Question: What is the address or location of the property listed in the document?
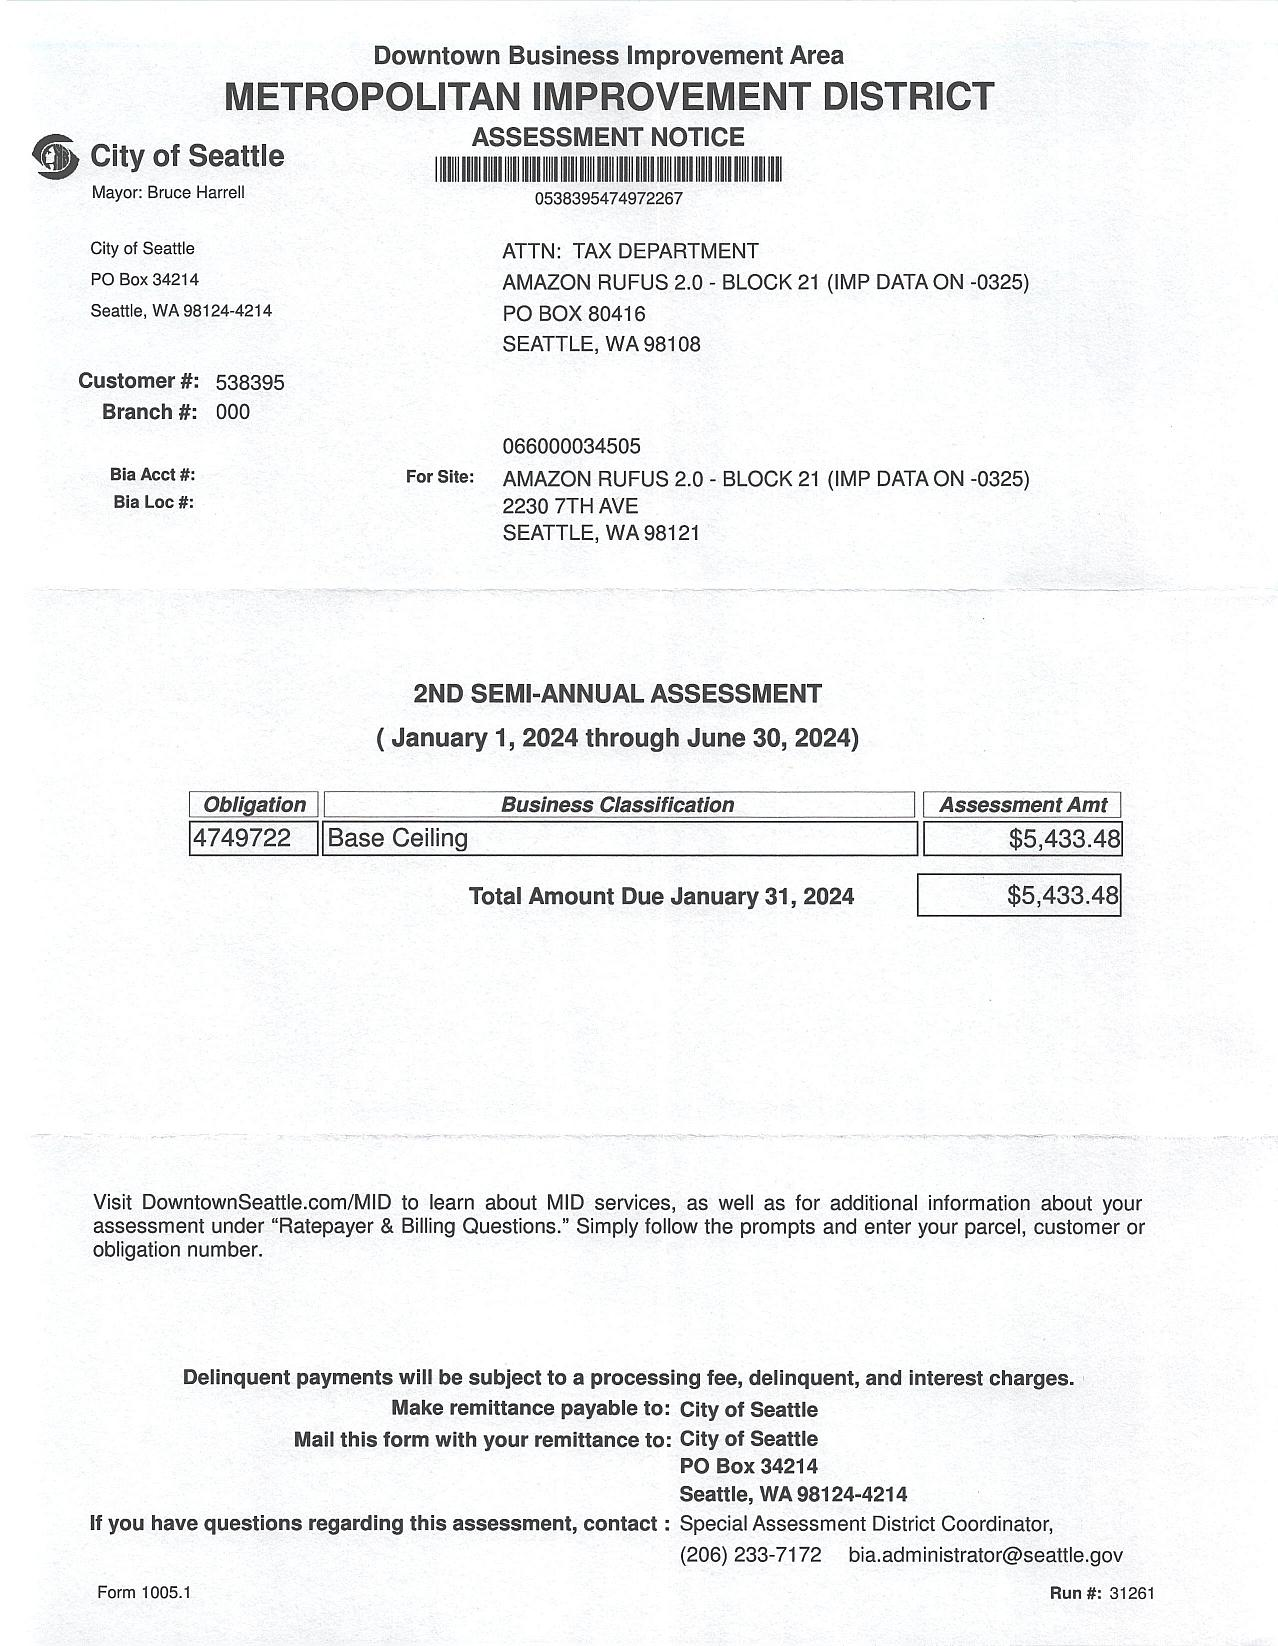
Answer: "AMAZON RUFUS 2.0 - BLOCK 21 (IMP DATA ON -0325), 2230 7TH AVE, SEATTLE, WA 98121"